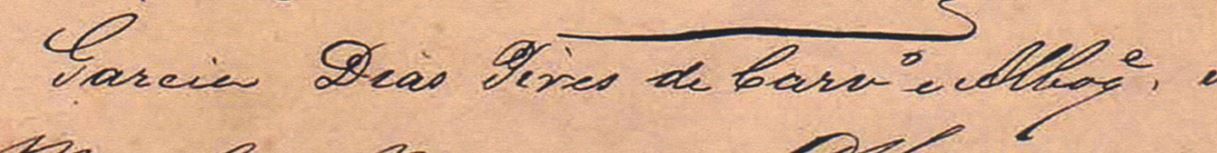
Signature of: garcia pires